Question: What was observed in the imaging?
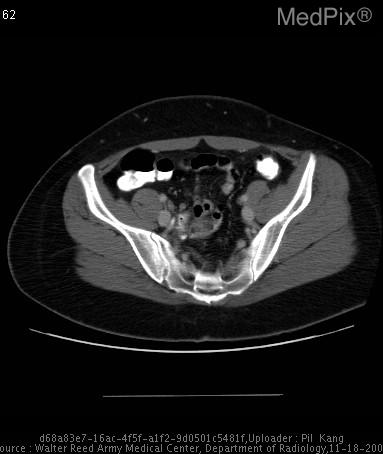
Answer: The imaging shows A small round fatty lesion adjacent to the proximal sigmoid colon outlined by a ring of soft tissue attenuation, plus surrounding stranding of mesenteric fat.  There is also a small focal thickening of the adjacent sigmoid colonic wall.  No diverticula were noted in the entirity of the sigmoid colon (not shown). Multiple axial CT images of the abdomen/pelvis demonstrates: small round fatty lesion adjacent to the proximal sigmoid colon outlined by a ring of soft tissue attenuation, plus surrounding stranding of mesenteric fat.  There is also a small focal thickening of the adjacent sigmoid colonic wall.  No diverticula were noted in the entirity of the sigmoid colon (not shown)..